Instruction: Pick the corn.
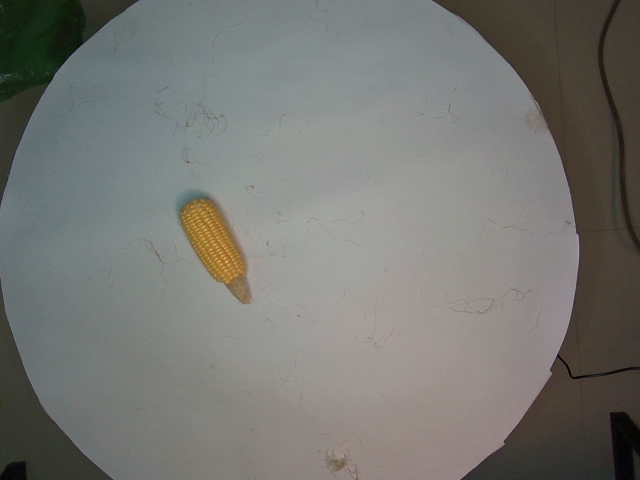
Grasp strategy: vertical